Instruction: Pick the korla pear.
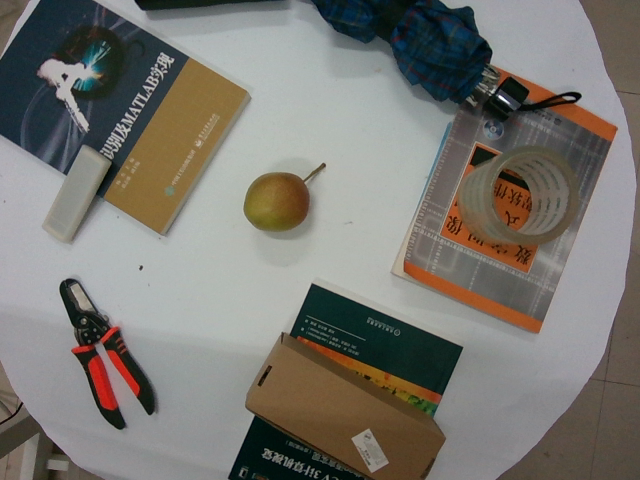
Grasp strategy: vertical